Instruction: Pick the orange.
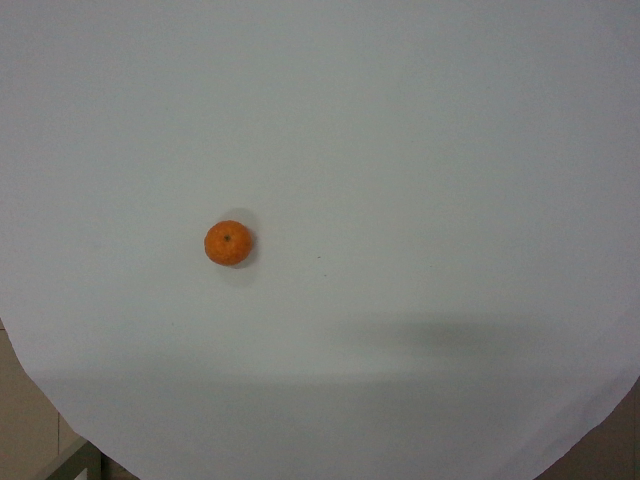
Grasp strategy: vertical